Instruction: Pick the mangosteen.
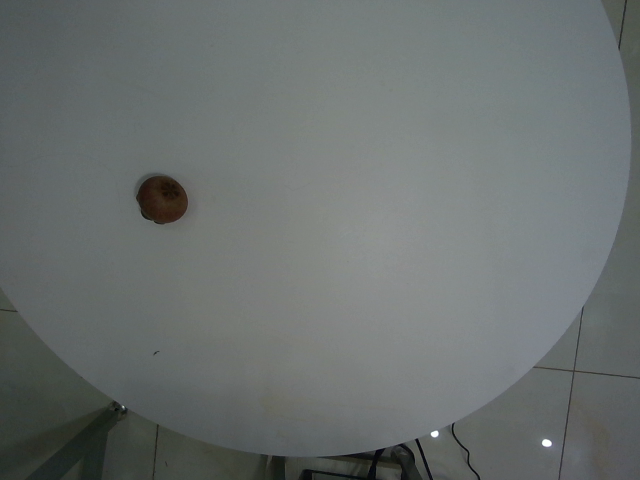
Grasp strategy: vertical